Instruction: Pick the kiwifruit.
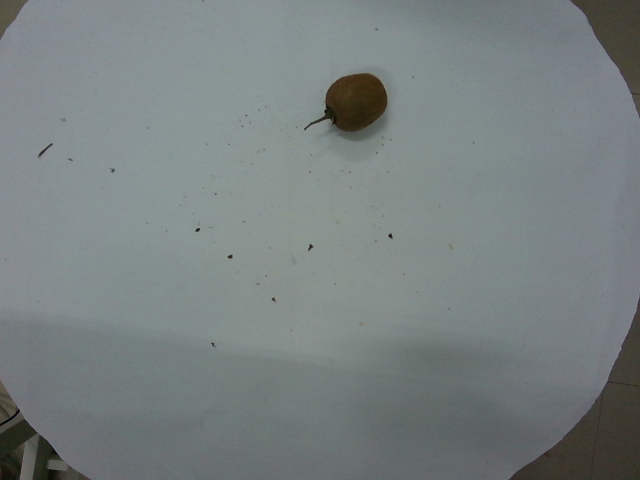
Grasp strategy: vertical